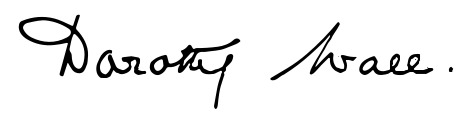
Signature of: dorothy wall